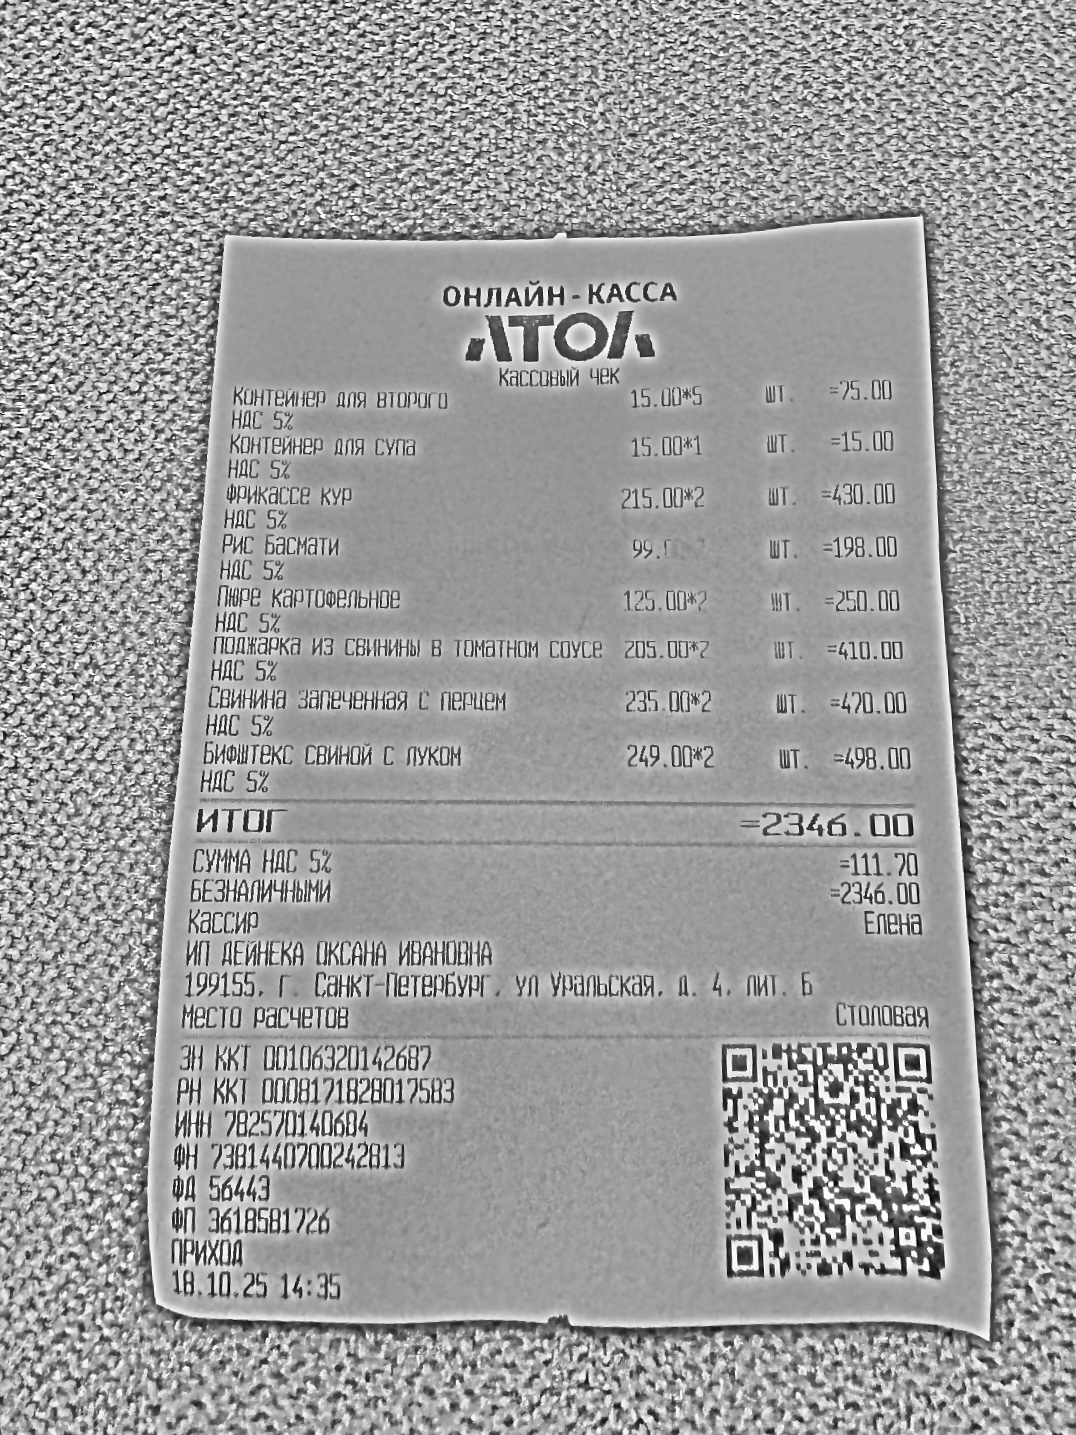
Продавец: ИП ДЕЙНЕКА ОКСАНА ИВАНОВНА
ИНН: 782570140684
Дата: 18.10.25
Товары: Контейнер для второго; Контейнер для супа; Фрикассе кур; Рис Басмати; Пюре картофельное; Поджарка из свинины в томатном соусе; Свинина запеченная с перцем; Бифштекс свиной с луком
Количество: 5; 1; 2; 2; 2; 2; 2; 2
Цена: 15.00; 15.00; 215.00; 99.00; 125.00; 205.00; 235.00; 249.00
Сумма: 75.00; 15.00; 430.00; 198.00; 250.00; 410.00; 470.00; 498.00
Итого: 2346.00